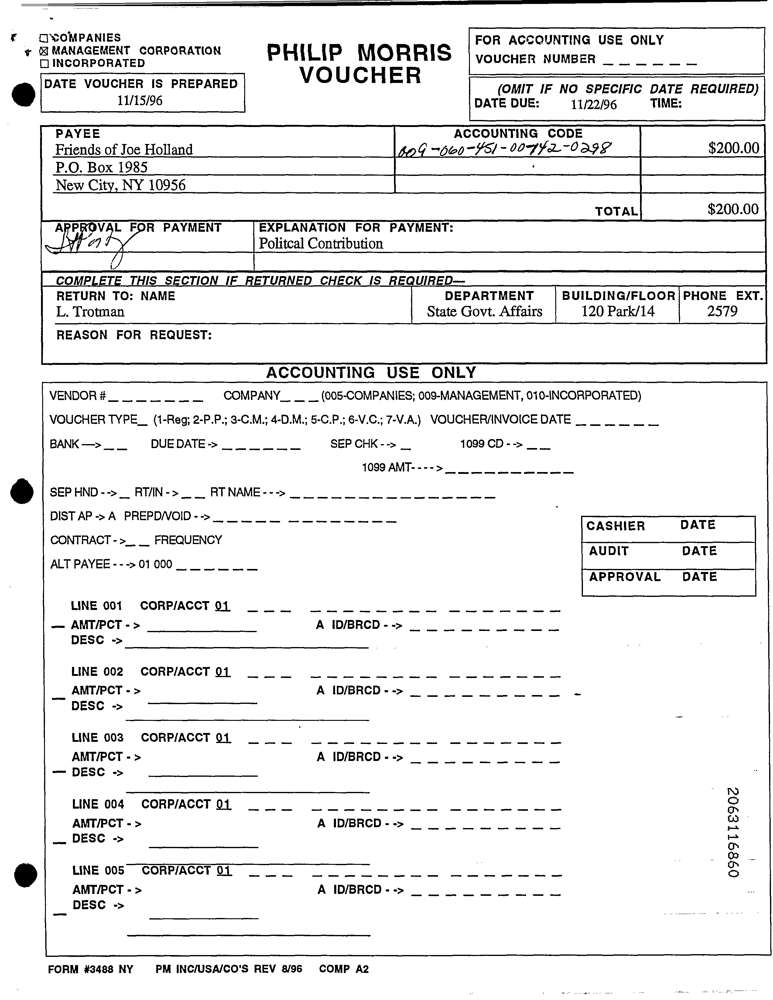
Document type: Invoice